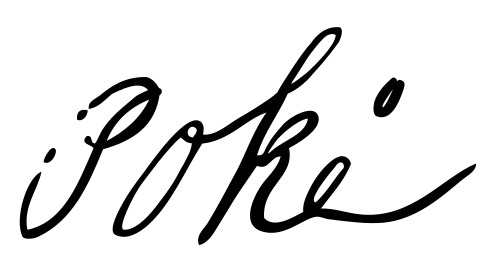
Signature of: boki